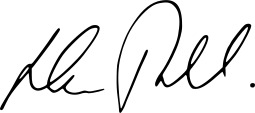
Signature of: malcolm turnbull